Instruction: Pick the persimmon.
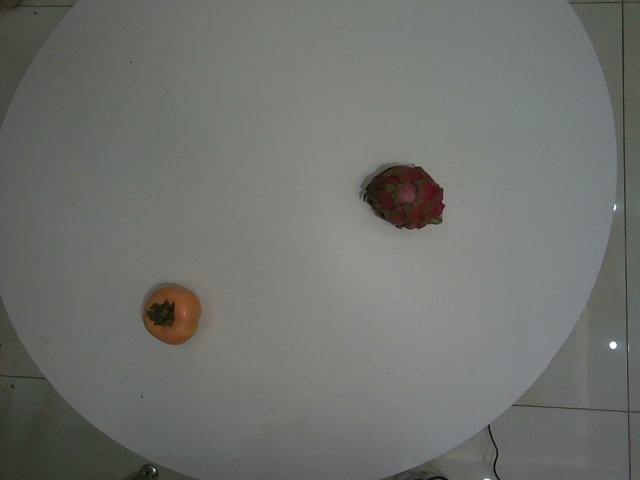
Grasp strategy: vertical